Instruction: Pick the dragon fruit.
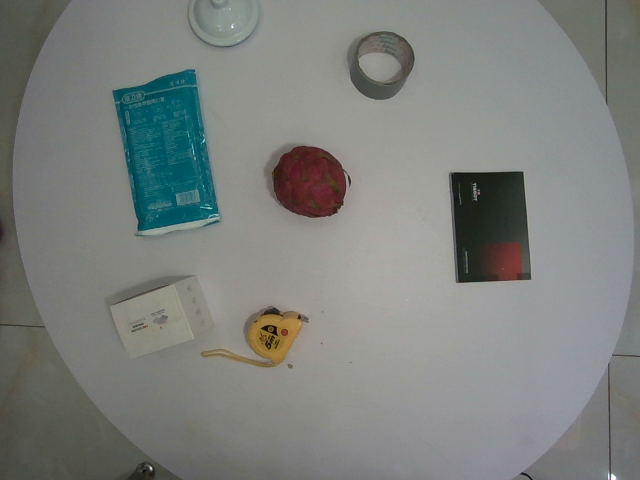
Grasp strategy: vertical